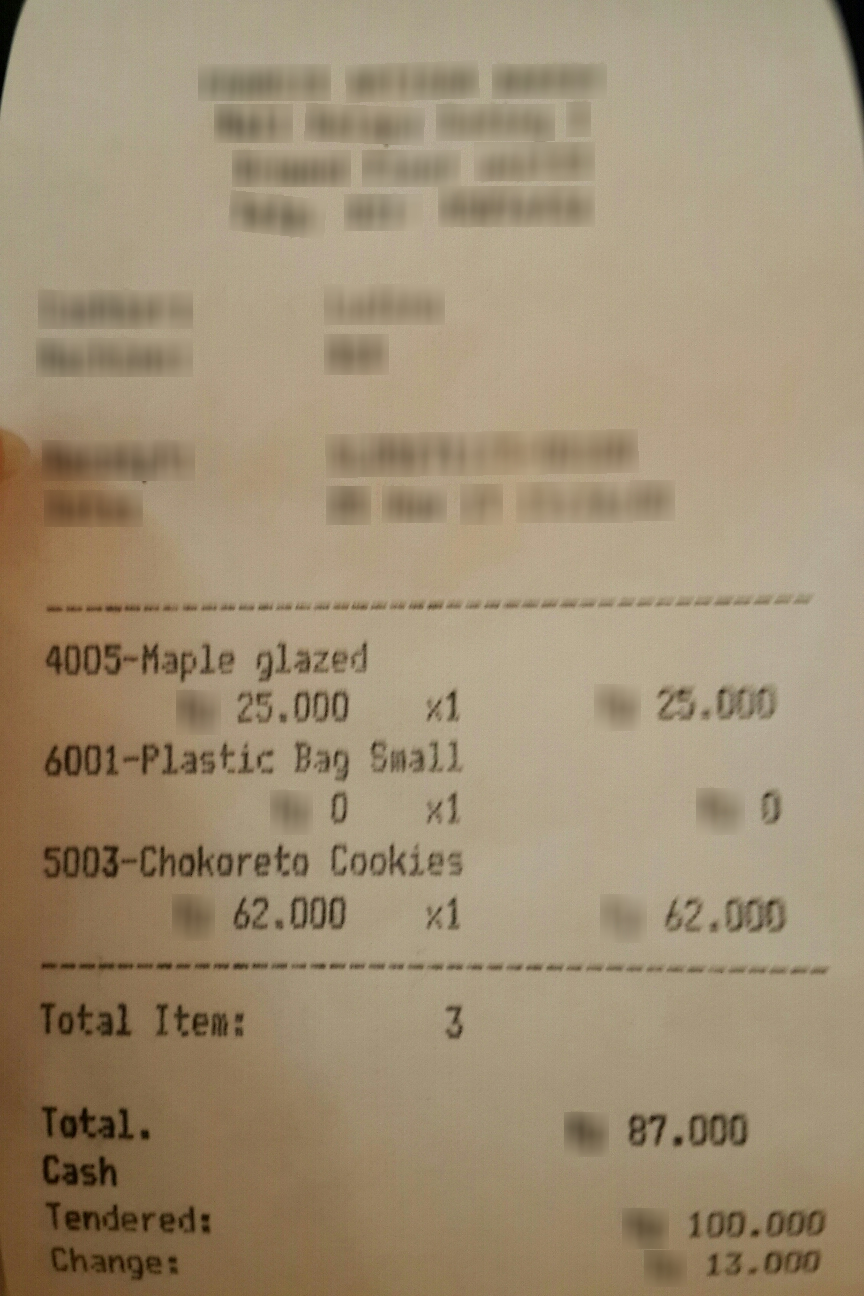
Number of items: 3
Total: 87.000
OCR text regions:
text: Total.
text: 87.000
text: Cash
text: Tendered:
text: 100.000
text: Change:
text: 13.000
text: Total
text: Item:
text: 3
text: 4005-Maple
text: glazed
text: 25.000
text: x1
text: 25.000
text: 6001-Plastic
text: Bag
text: Small
text: 0
text: x1
text: 0
text: 5003-Chokoreto
text: Cookies
text: 62.000
text: x1
text: 62.000